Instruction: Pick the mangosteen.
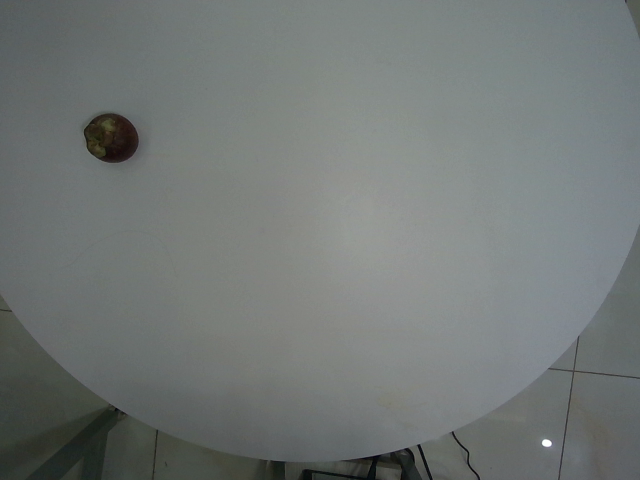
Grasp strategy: vertical